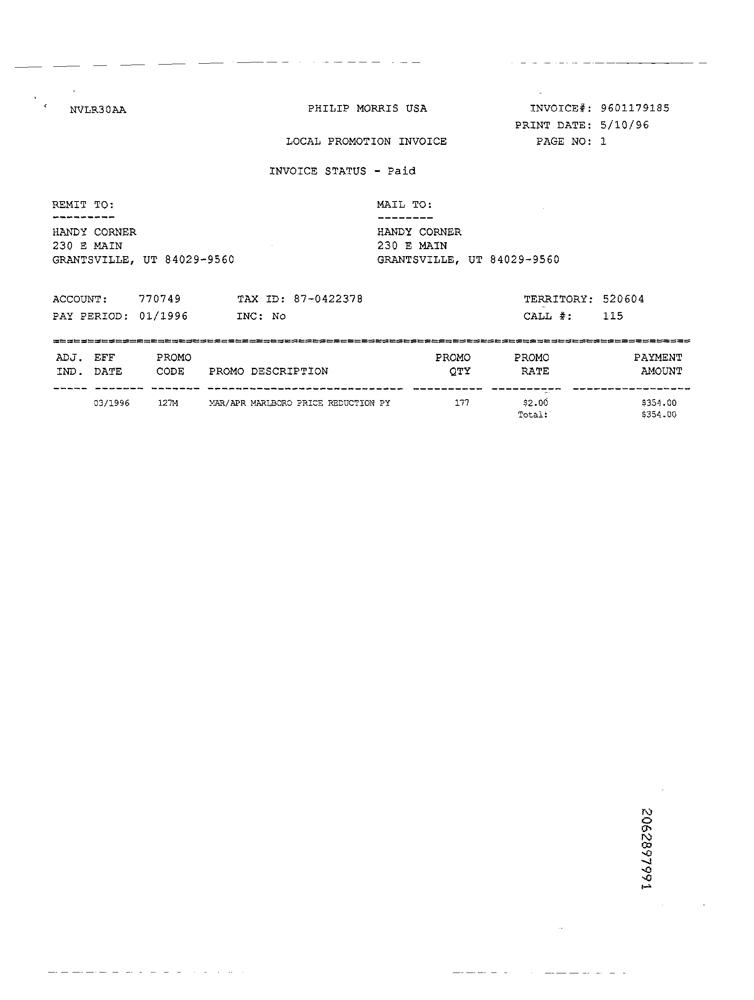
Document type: Invoice